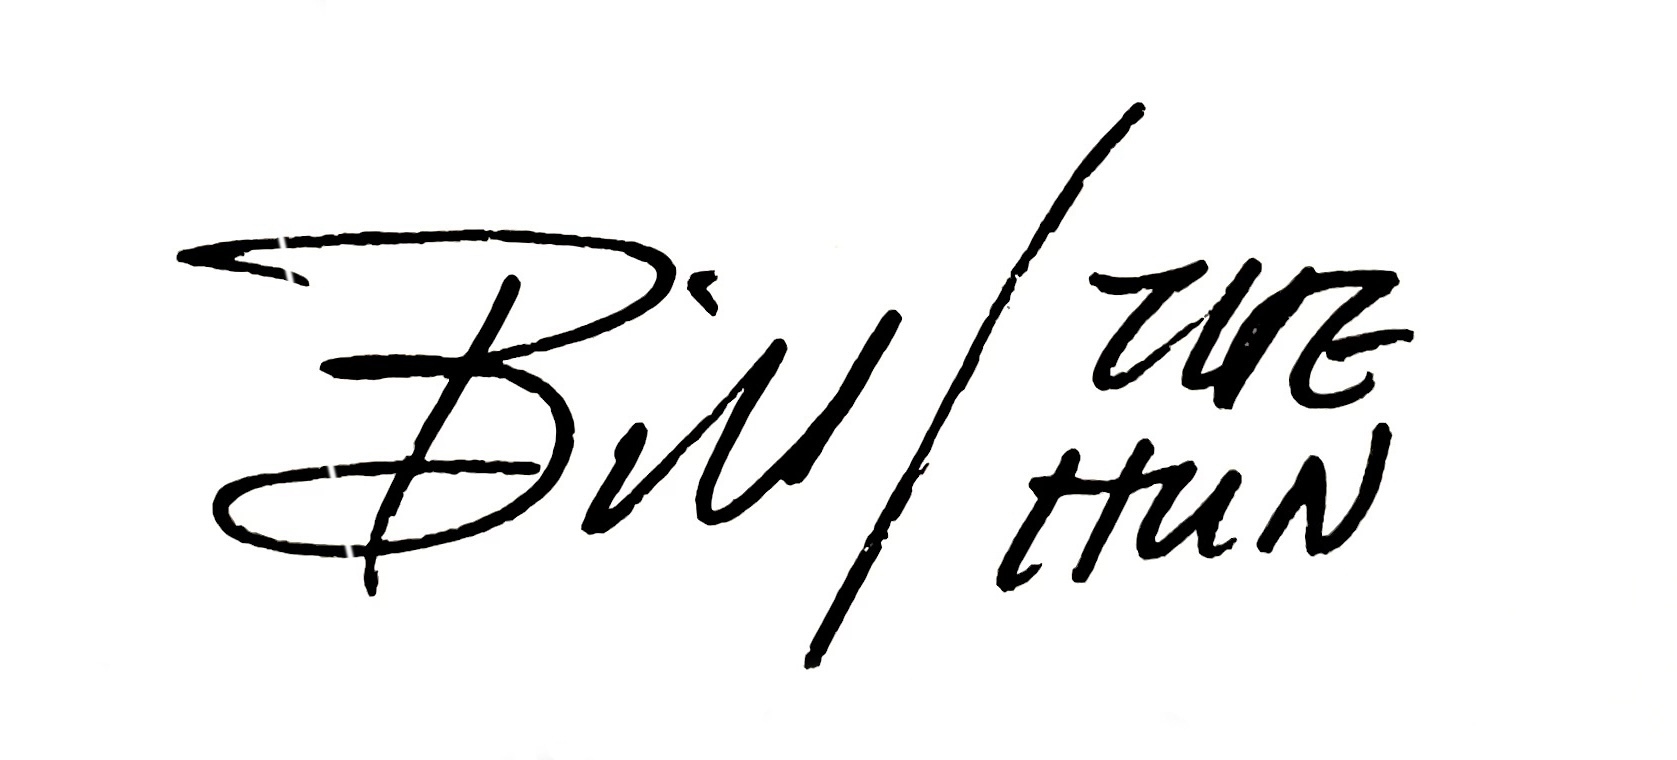
Signature of: bill schmeling